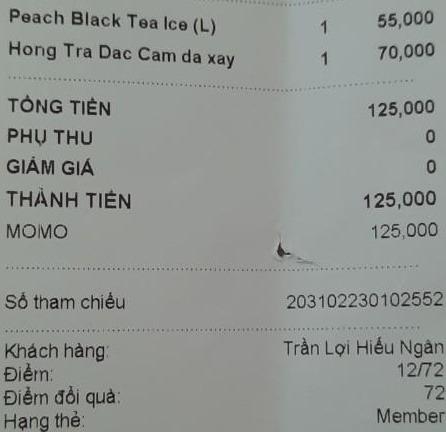
<table>
<tr>
<td>Peach Black Tea Ice (L)</td>
<td>1</td>
<td>55,000</td>
</tr>
<tr>
<td>Hong Tra Dac Cam da xay</td>
<td>1</td>
<td>70,000</td>
</tr>
</table>

TỔNG TIỀN 125,000
PHỤ THU 0
GIẢM GIÁ 0
THÀNH TIỀN 125,000
MOMO 125,000

Số tham chiếu 203102230102552

Khách hàng: Trần Lợi Hiếu Ngân
Điểm: 12/72
Điểm đổi quà: 72
Hạng thẻ: Member